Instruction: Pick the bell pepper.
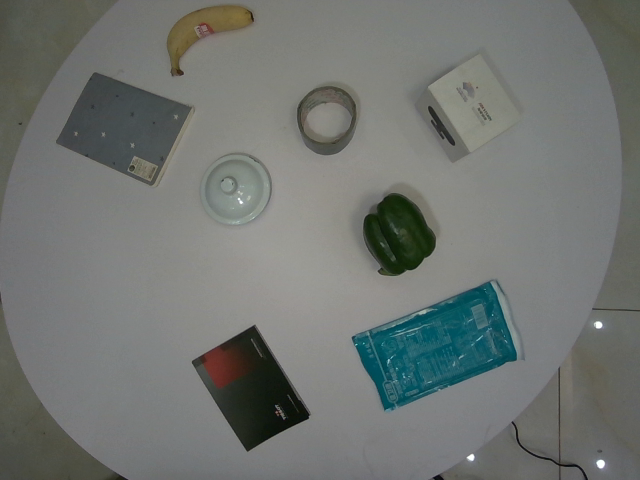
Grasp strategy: vertical